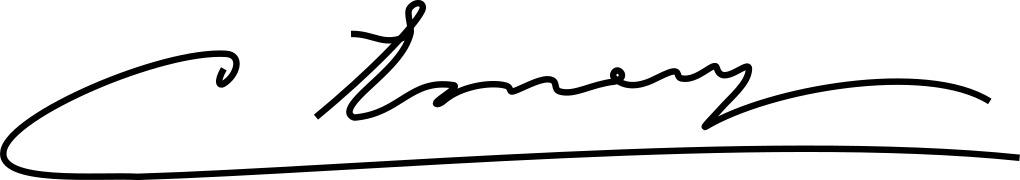
Signature of: carlo emery